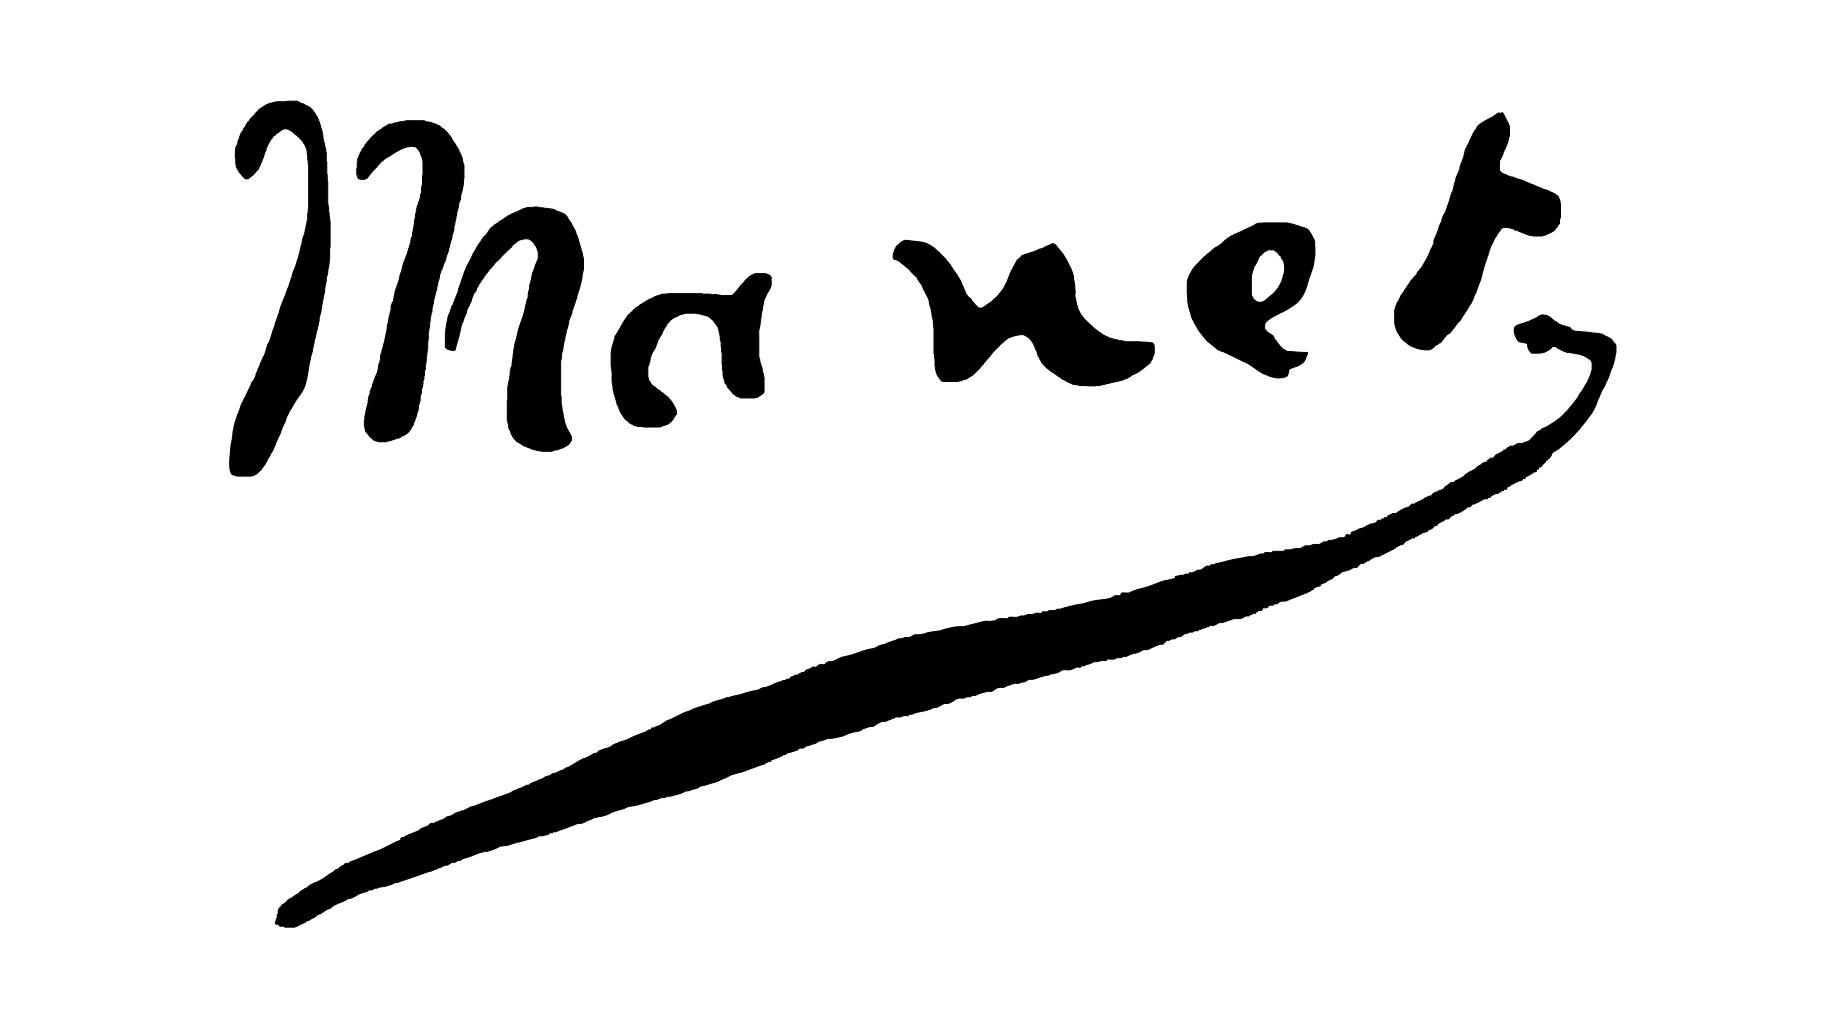
Signature of: édouard manet